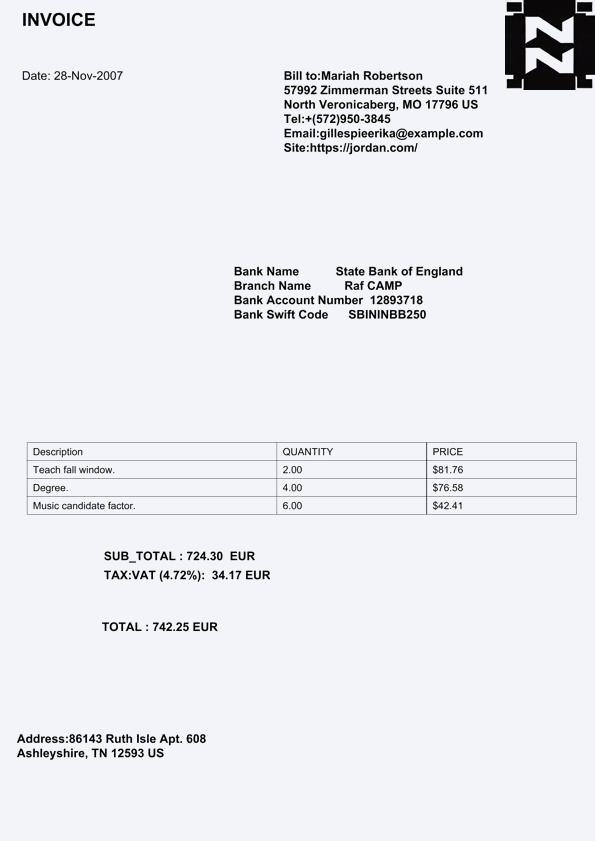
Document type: Invoice